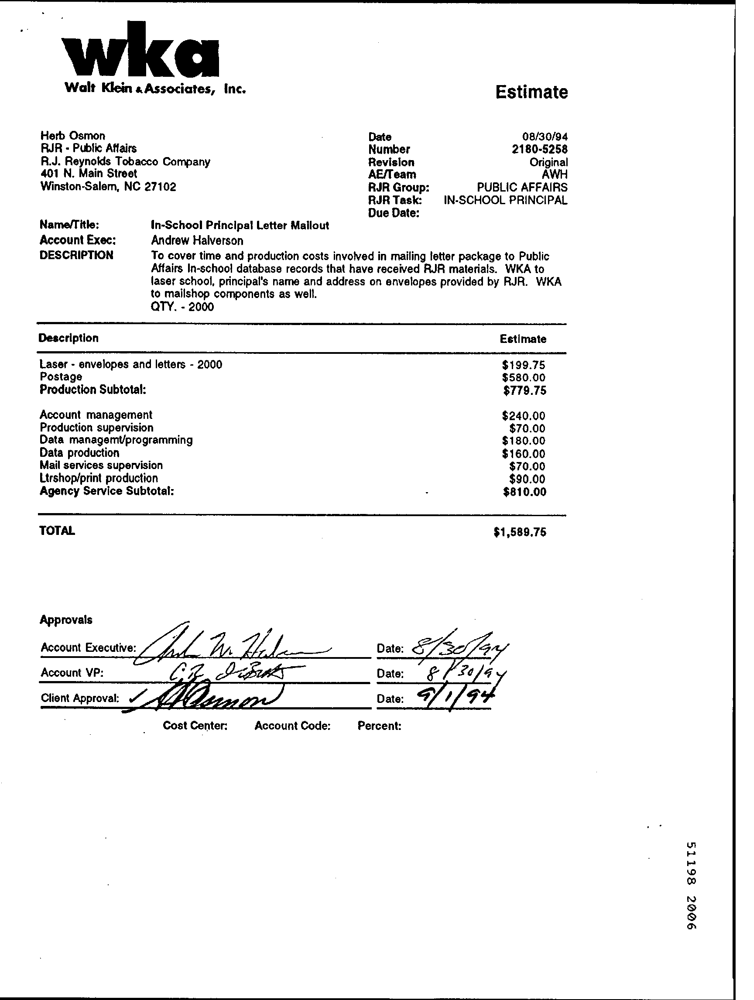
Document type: Invoice